Patient: Female, age 37
A 37-year-old woman with a past medical history of bacterial endocarditis of the pulmonic, mitral, and tricuspid valves due to intravenous drug abuse, with subsequent tricuspid valve replacement and pulmonary embolism presented to our Emergency Department (ED) complaining of generalized myalgias and shortness of breath. She had no history of congenital cardiac disease. Notes in the medical record indicated that she had baseline oxygen deprivation attributed to a historical diagnosis of pulmonary hypertension. In the ED, she was tachypneic, tachycardic, and had persistent oxygen saturations around 88% on room air mandating the need for oxygen via nasal cannula at 2 l/min. Upon physical exam, she was in moderate respiratory distress and diaphoretic. Cardiovascular examination revealed a harsh, blowing holosystolic grade IV/VI murmur noted at the left upper sternal border. The rest of her physical exam was unremarkable. A complete metabolic panel (CMP) showed no abnormalities and a complete blood count (CBC) showed only mild anemia. No arterial blood gases were tested. An electrocardiogram (EKG) demonstrated a right bundle branch block, but no other marked abnormalities. Due to suspicion for pulmonary embolism, a CT scan of the chest was performed. The CT scan was negative for pulmonary embolism, but did reveal an anomalous vein connecting the left brachiocephalic vein to the left superior pulmonary vein [Figures 1 and 2 and Video 1]. The CT study demonstrated intravenously administered contrast passing from the left brachiocephalic vein through the anomalous vessel into the left superior pulmonary vein to the left atrium, indicating a right-to-left shunt via the anomalous vein. The anomalous vein measured 9 mm in maximum diameter. Subsequently, transthoracic and transesophageal echocardiography was performed. This demonstrated dilatation of the right atrium and right ventricle, severe tricuspid valve regurgitation, and elevated right ventricular pressure estimated at 30 mm Hg. The inferior vena cava was dilated without respiratory variation, also consistent with elevated right atrial pressure. A small fistula between the ascending aorta and the right ventricle was also seen likely secondary to endocarditis. In retrospect, this fistula was not visible on CT due to streak artifacts from the previous tricuspid valve prosthesis. Agitated saline injection showed appearance of bubbles in the left atrium from the left superior pulmonary vein, confirming an intrapulmonary right-to-left shunt. MRI of the anomalous vein was also performed to evaluate the flow characteristics [Figure 3]. As the patient was claustrophobic, only a limited evaluation of the anomalous vein could be performed. The study demonstrated monophasic, inferiorly directed flow within the vessel toward the left superior pulmonary vein, with the flow calculated as 20 ml per heartbeat.
Shortly after admission, treatment was started for bacterial endocarditis and subsequent blood cultures were positive for Escherichia coli. Her symptoms were attributed to bacterial endocarditis and right-heart overload secondary to the severe tricuspid valve regurgitation and the small fistula between the aortic root and the right ventricle. Right-to-left shunting through the anomalous pulmonary vessel was also believed to further exacerbate her hypoxia. No interventions were undertaken with regard to the anomalous vessel during the patient's hospital course. The patient left the hospital against medical advice before completion of therapy and was lost to follow-up.
Keywords: computed tomography, levoatriocardinal vein, magnetic resonance imaging, partial anomalous pulmonary venous connection, right-to-left shunt
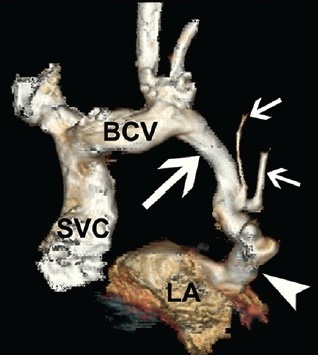
Image caption: 37-year-old female who presented with dyspnea and hypoxia with a diagnosis of levoatriocardinal vein. Reformatted images from chest CT scan demonstrate the abnormal vessel. (a) Reformatted coronal image shows flow through the levoatriocardinal cardinal vein (arrow) to the left superior pulmonary vein (arrowhead).